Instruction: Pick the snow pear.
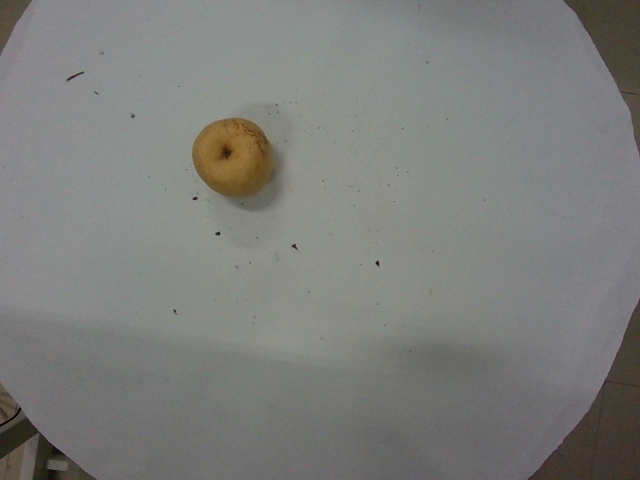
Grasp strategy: vertical